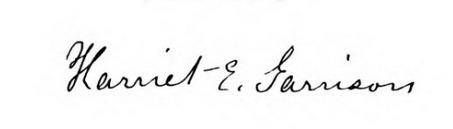
Signature of: harriet e garrison